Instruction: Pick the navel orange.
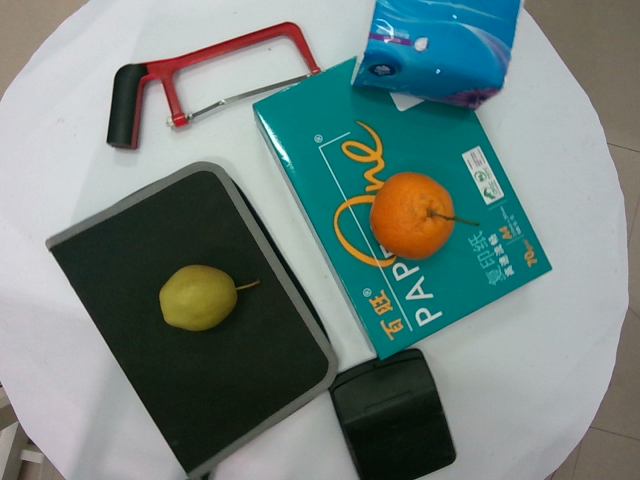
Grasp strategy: vertical